Question: Explain the disease:
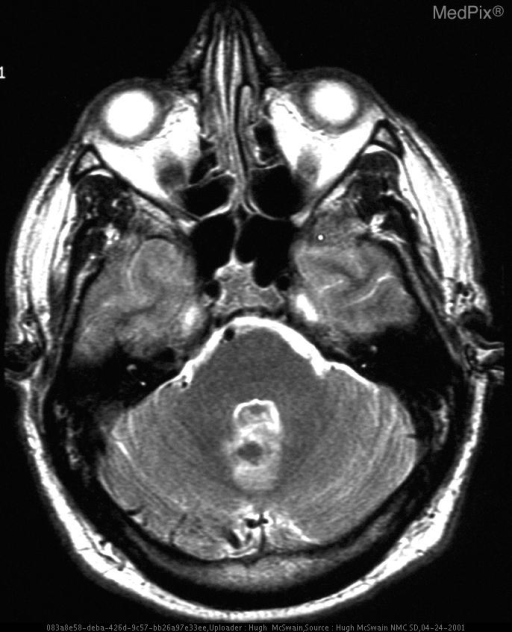
Answer: The disease is discussed as: ARTERIOVENOUS MALFORMATION (AVM)

Clinical Features:  AVMs are the most common symptomatic congenital vascular malformations.  The peak age at presentation is between 20 and 40.  Approximately 50% of patients with AVMs present with symptoms caused by hemorrhage (25% present with seizures).  The overall risk of hemorrhage from an AVM is estimated at 2% to 4% per year, cumulative.  98% of AVMs are solitary.  Multiple AVMs outside the setting of vascular neurocutaneous disorders such as Rendu-Osler-Weber and Wyburn-Mason syndromes are extremely uncommon.

Pathology:  AVMs are complex networks of abnormal vascular channels that consist of dilated arterial feeder(s) and draining veins, without intervening capillaries.  These vessels often demonstrate flow-induced angiopathic changes secondary to endothelial hyperplasia (flow-related” aneurysms in 10 - 20%).  AVMs may contain gliotic brain and hemorrhagic residua.  Atrophy of otherwise normal adjacent brain results from chronic regional arterial hypoperfusion and venous hypertension, as the AVMs steal vascular supply from adjacent brain tissue.

Imaging:  Intracranial AVMs are subdivided into parenchymal (pial or within the brain), and dural (outside the brain).  A mixed type occurs when a parenchymal AVM recruits dural vascular supply.  85% of AVMs are supratentorial.  On cerebral angiography an AVM appears as a tightly packed mass of enlarged feeding arteries that supply a central nidus, a plexiform web of small vessels.  One or more dilated veins drain the AVM nidus.  The main goals of the diagnostic imaging workup are to delineate the size of the AVM,  the eloquence of adjacent brain, and the pattern of venous drainage.  These 3 characteristics are used to determine the long-term risk of an untreated AVM, as the table below explains.

Table 1.  Spetzler AVM Grading System
Graded feature	             Points assigned
  Size
      Small (<3 cm)				1
      Medium (3-6 cm)			2
      Large (>6cm)				3

Eloquence of adjacent brain
      Noneloquent                		0
      Eloquent					1

Venous drainage
      Superficial only			        0
      Deep					        1

========================================

Spetzler grades range from 1 to 5.  A separate grade 6 is reserved for inoperable lesions.  Prospective studies have confirmed the accuracy and utility of the Spetzler grade in guiding patient management and estimating postoperative neurologic complications.